Question: What is the appraised value of the property as recorded in the document?
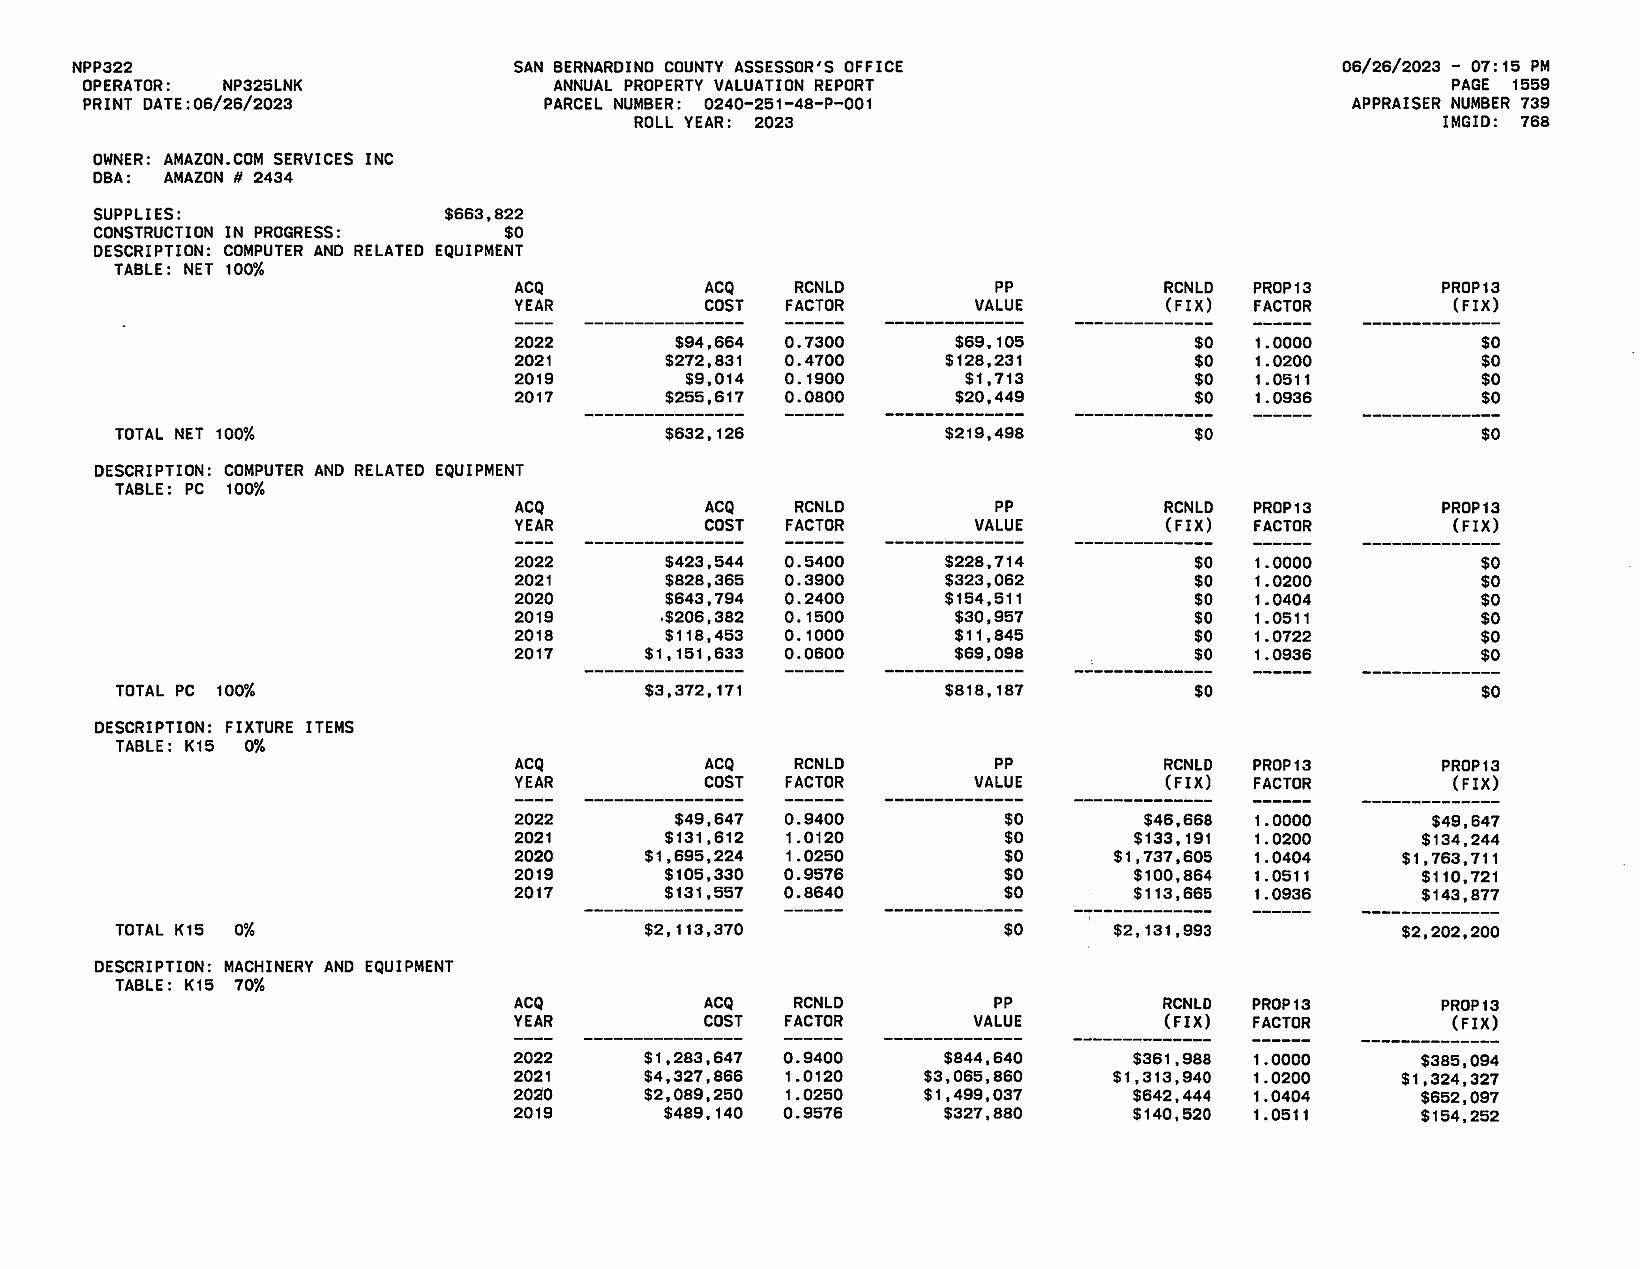
Answer: "$832,126 "